Identify and extract the amount in words, amount in numbers, payee name, cheque date, and bank name from the image.
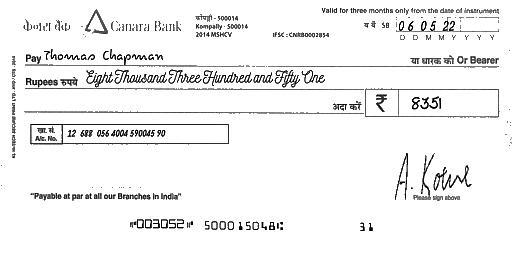
amt_in_words: Eight Thousand Three Hundred and Fifty One
amt_in_figures: 8351
payee_name: Thomas Chapman
bank_name: Canara Bank
cheque_date: 06/05/22